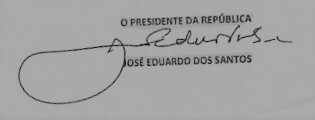
Signature of: josé eduardo dos santos